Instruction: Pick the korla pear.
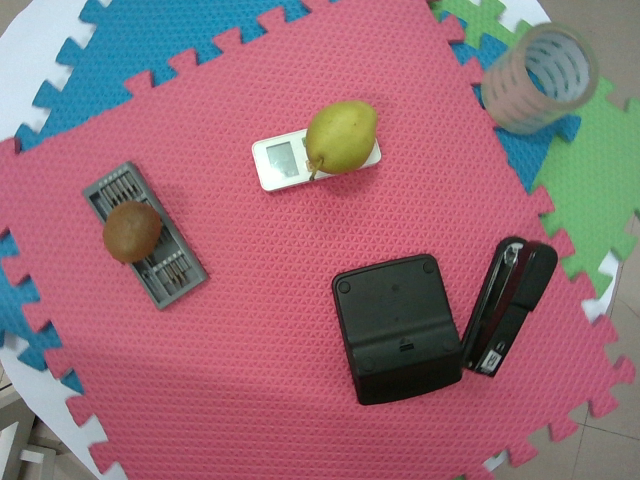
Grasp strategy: vertical